Question: What could the diagnosis suggest?
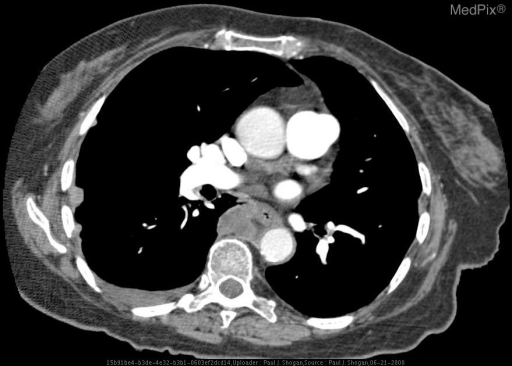
Answer: The possible diagnosis includes Metastatic Adenocarcinoma:
Lung
Breast
Ovarian
Stomach
Kidney
Malignant Mesothelioma
Mesothelial Hyperplasia.